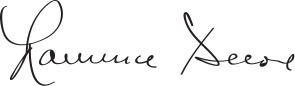
Signature of: laurence decore